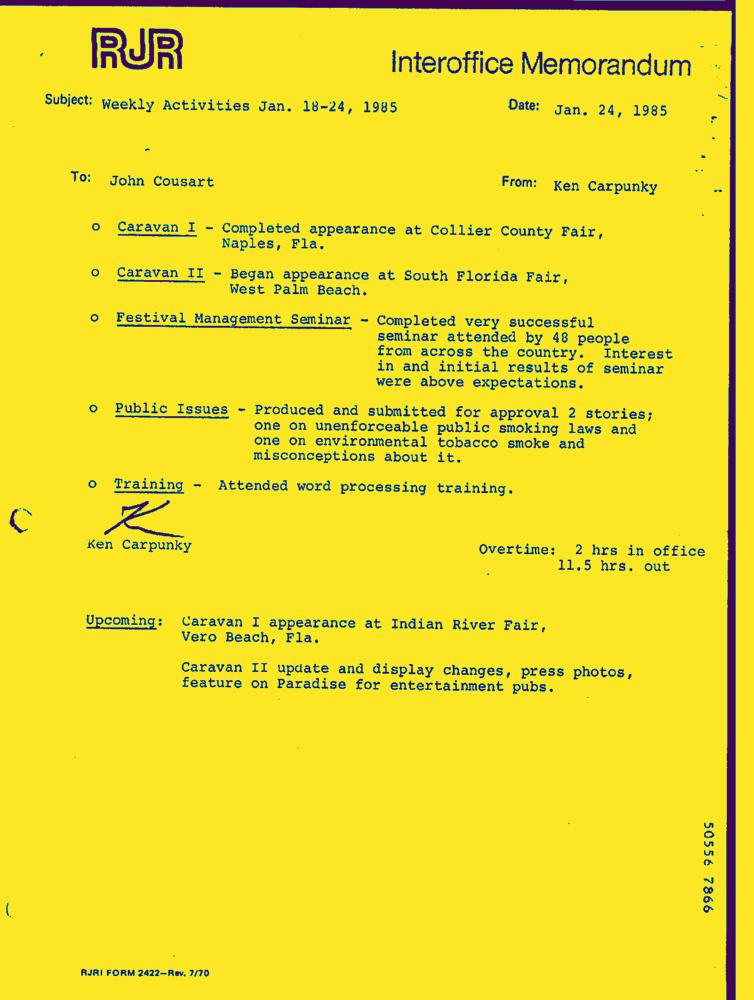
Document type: Letter-Doc